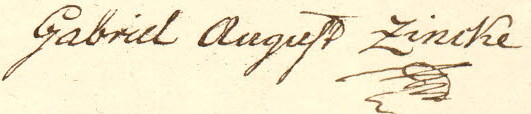
Signature of: gabriel august zincke